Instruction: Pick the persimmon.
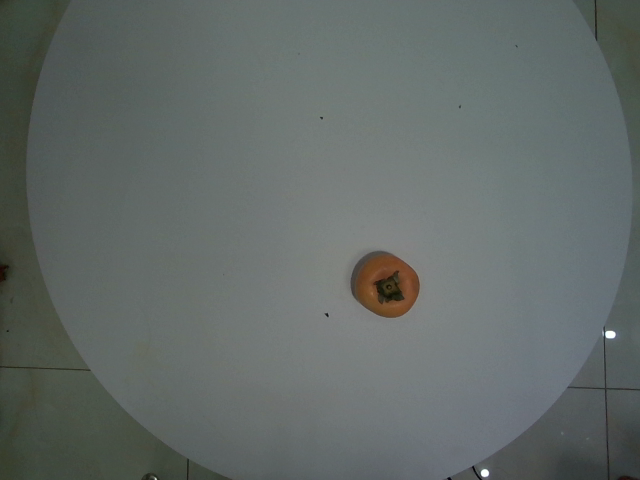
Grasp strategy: vertical